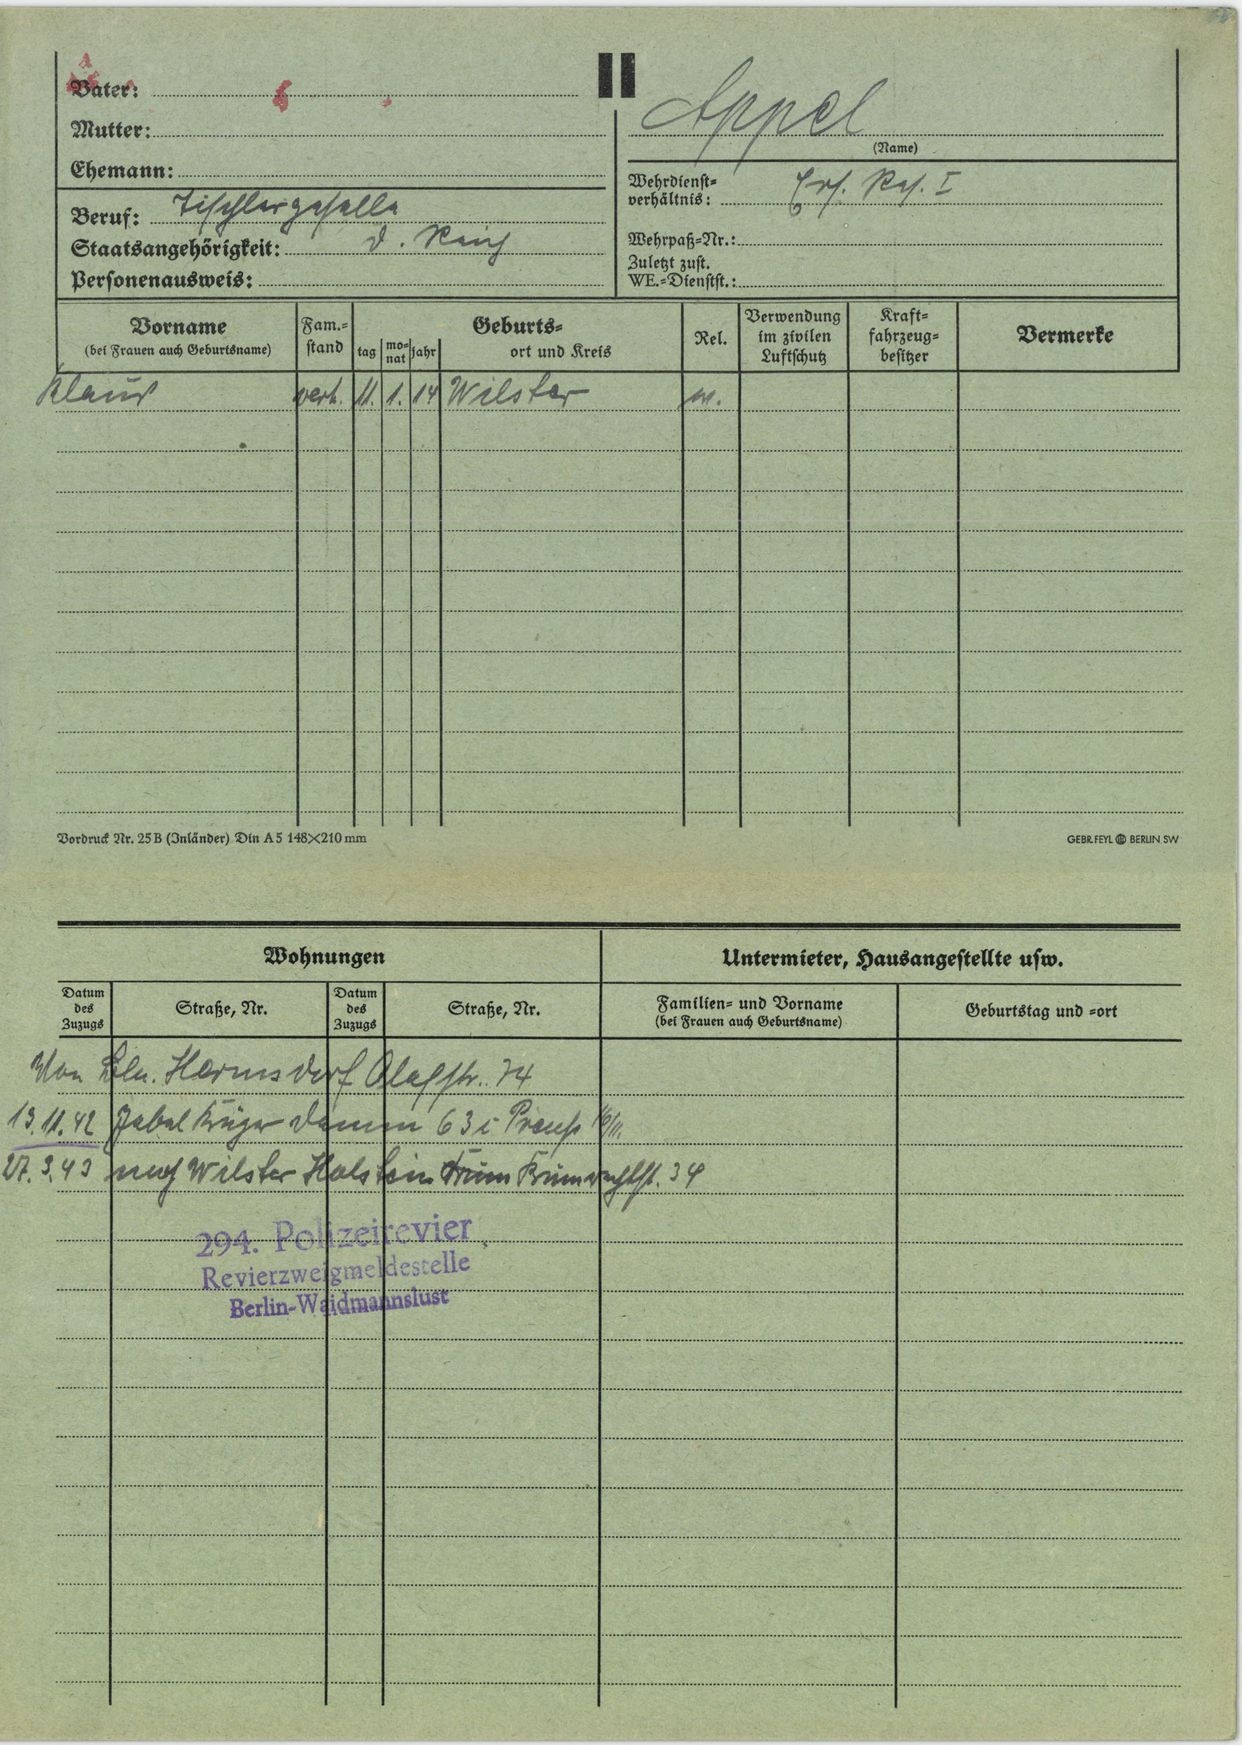
Appel